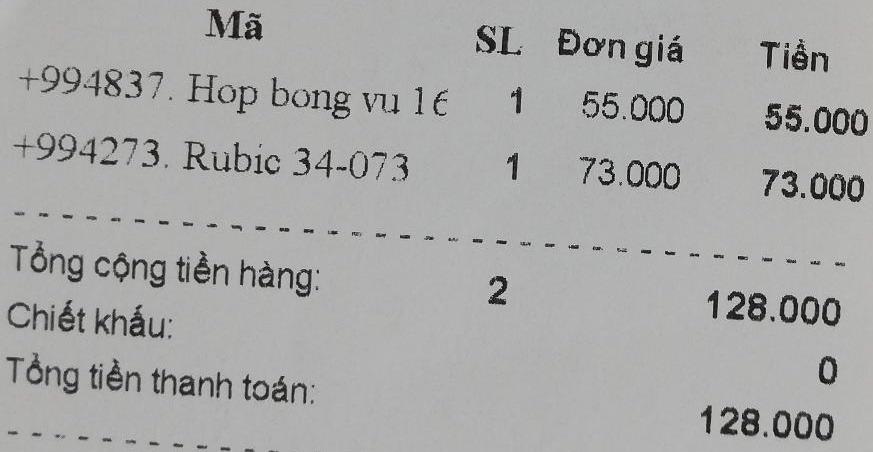
<table>
  <tr>
    <th>Mã</th>
    <th>SL</th>
    <th>Đơn giá</th>
    <th>Tiền</th>
  </tr>
  <tr>
    <td>+994837. Hop bong vu 16</td>
    <td>1</td>
    <td>55.000</td>
    <td>55.000</td>
  </tr>
  <tr>
    <td>+994273. Rubic 34-073</td>
    <td>1</td>
    <td>73.000</td>
    <td>73.000</td>
  </tr>
</table>

Tổng cộng tiền hàng: 2 128.000
Chiết khấu: 0
Tổng tiền thanh toán: 128.000